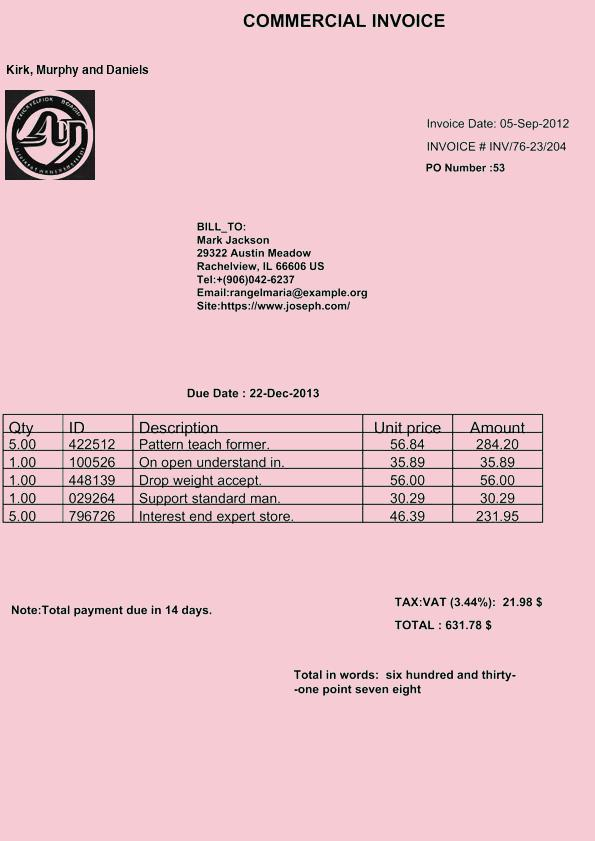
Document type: Invoice